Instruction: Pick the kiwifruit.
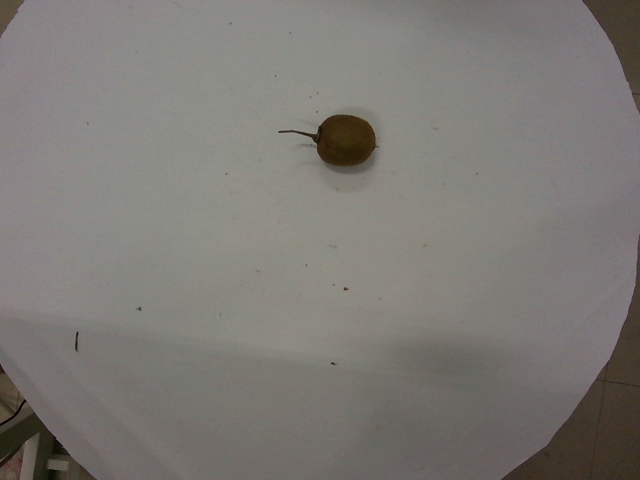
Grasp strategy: vertical